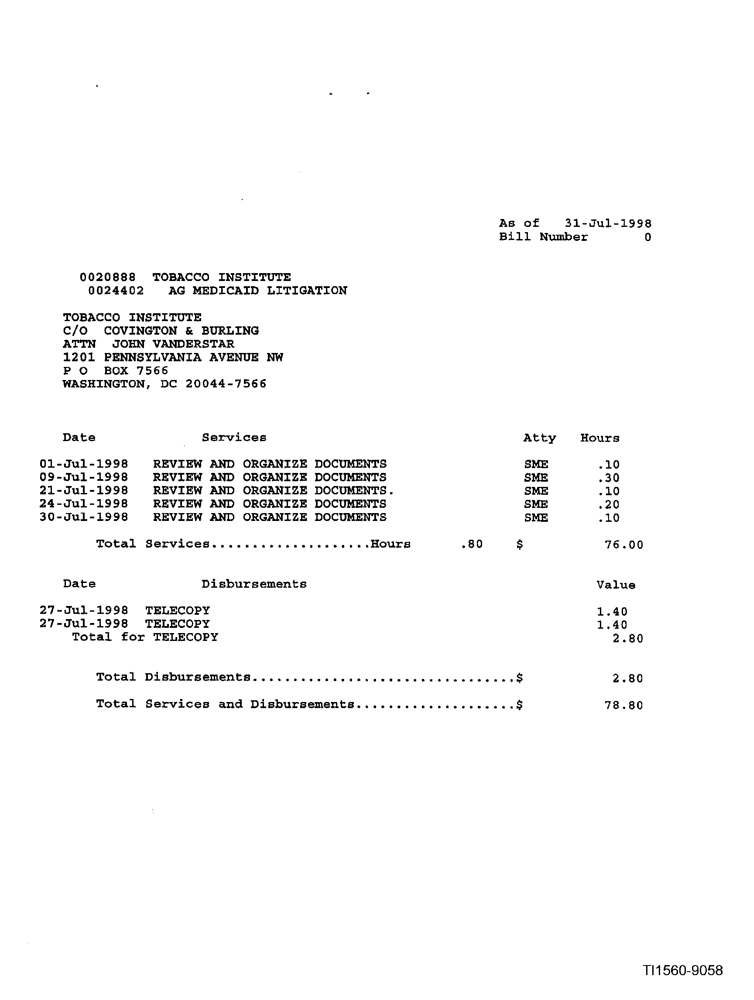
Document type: Invoice